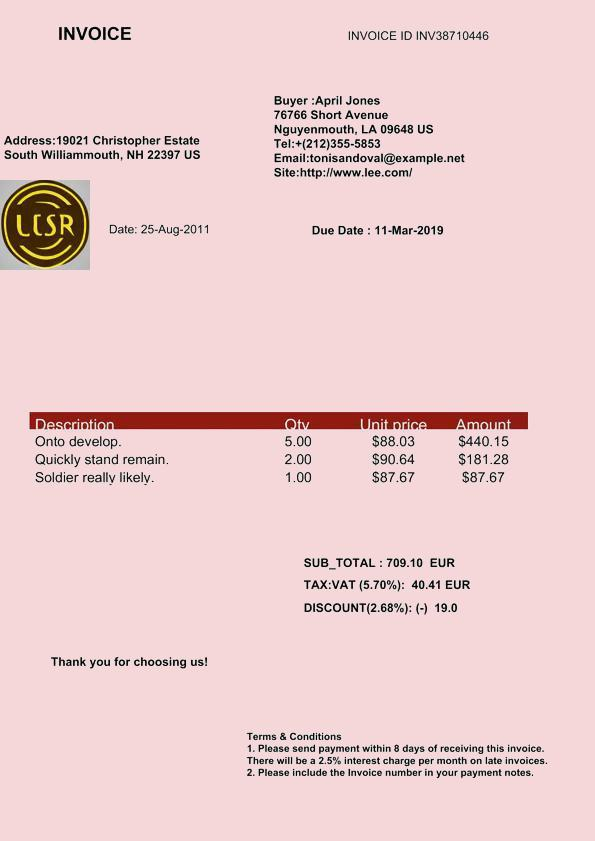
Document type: Invoice